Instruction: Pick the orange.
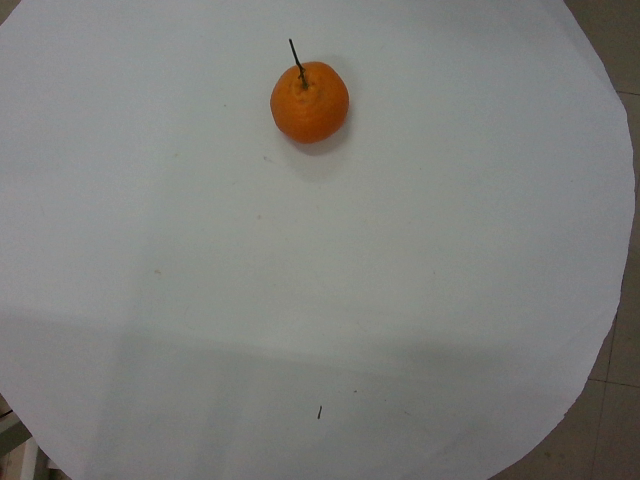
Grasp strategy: vertical